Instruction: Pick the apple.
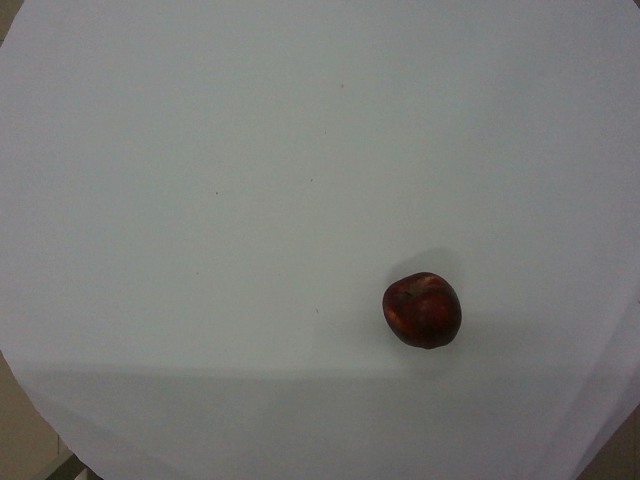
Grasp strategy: vertical